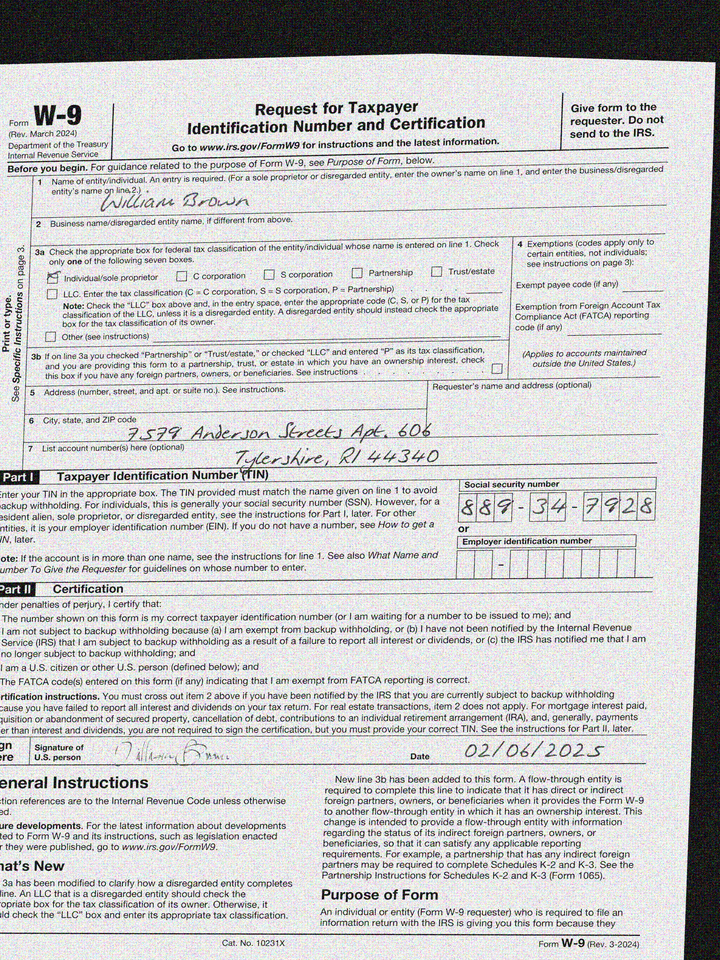
adr1: 7579 Anderson Streets Apt. 606
adr2: Tylershire, RI 44340
cbx: yes
ssn: 889347928
enm: William Brown
sdt: 02/06/2025